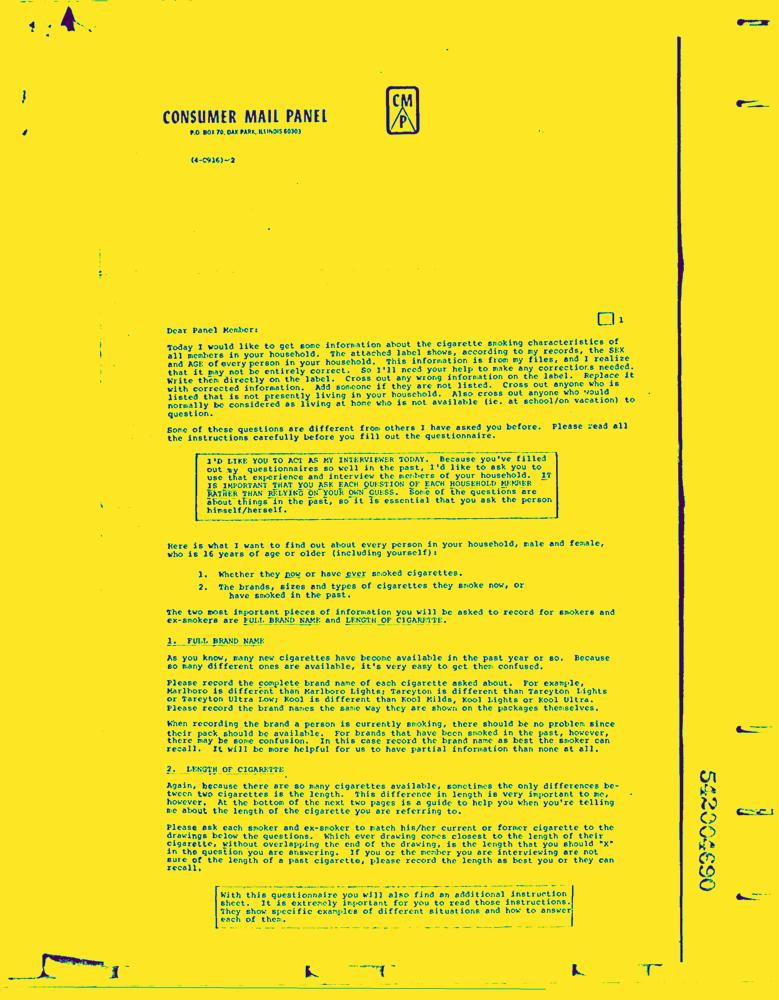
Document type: Letter-Doc